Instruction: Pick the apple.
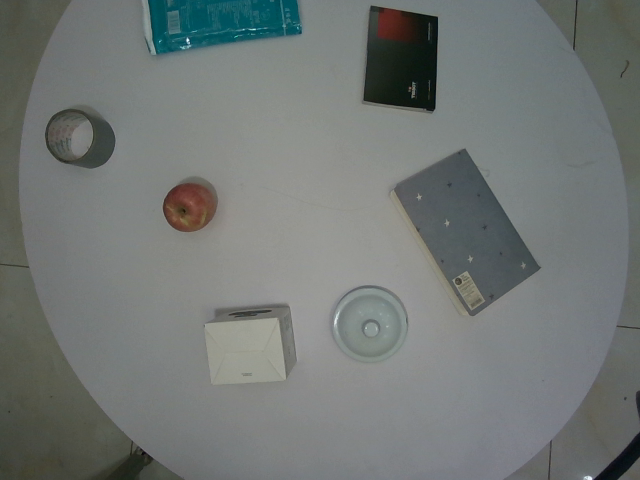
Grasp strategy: vertical